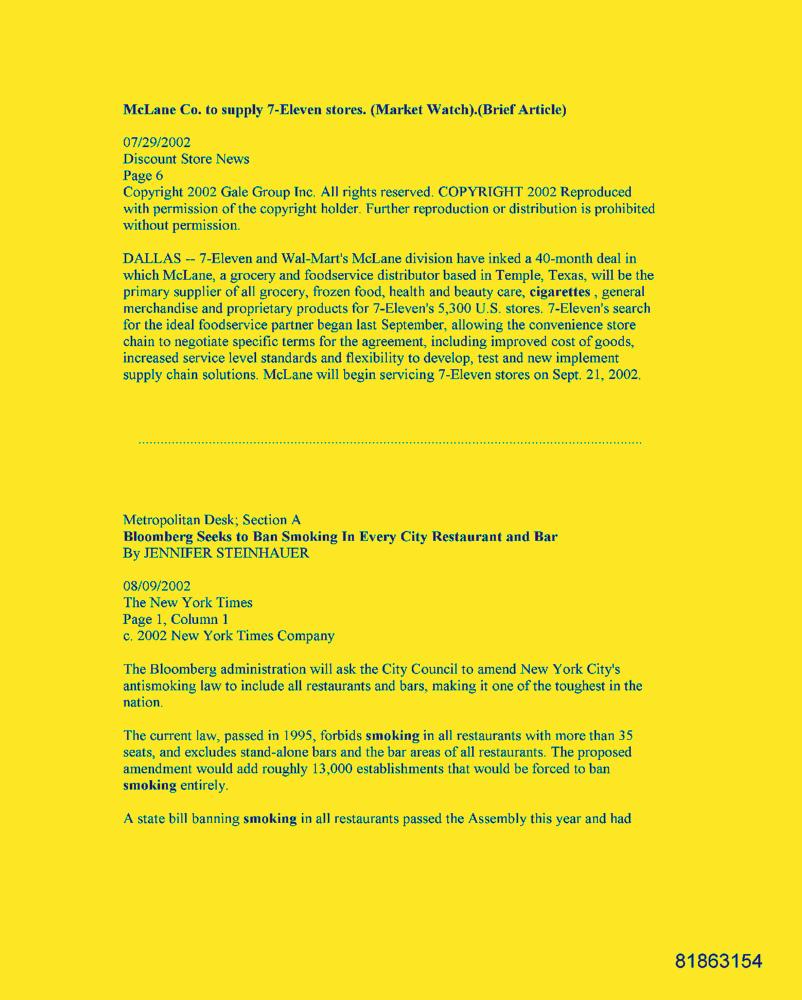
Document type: News-Article